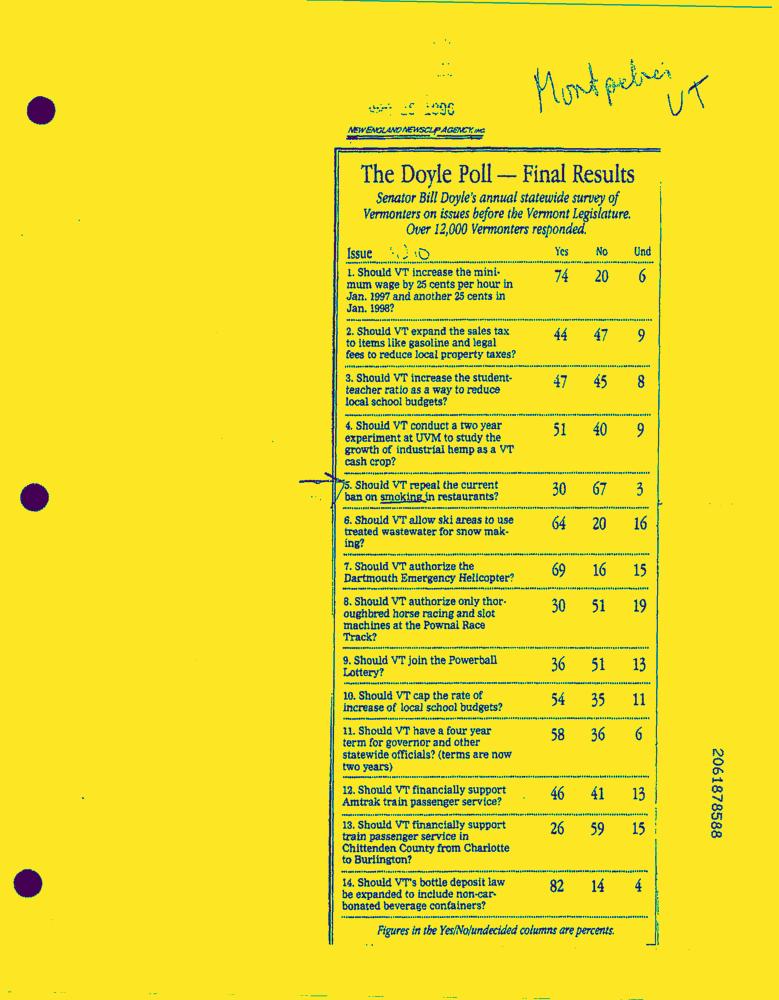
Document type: News-Article